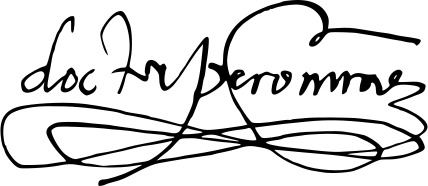
Signature of: pedro nunes